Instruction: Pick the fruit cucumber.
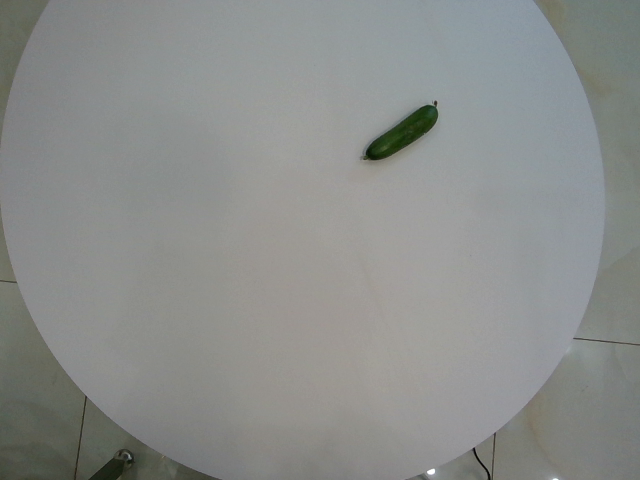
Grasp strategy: vertical